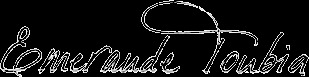
Signature of: emeraude toubia